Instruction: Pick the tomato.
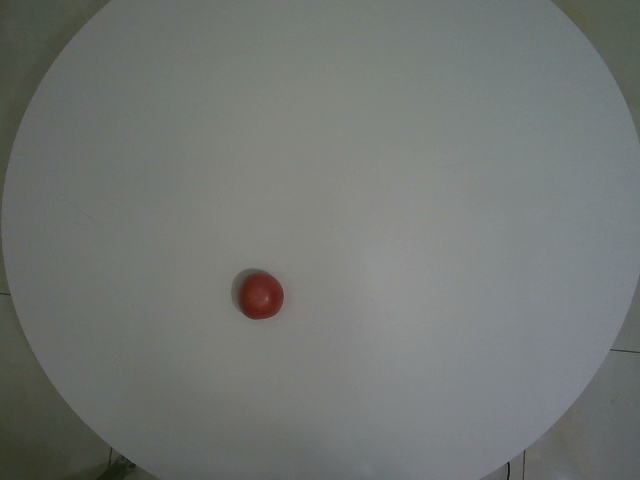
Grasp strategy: vertical